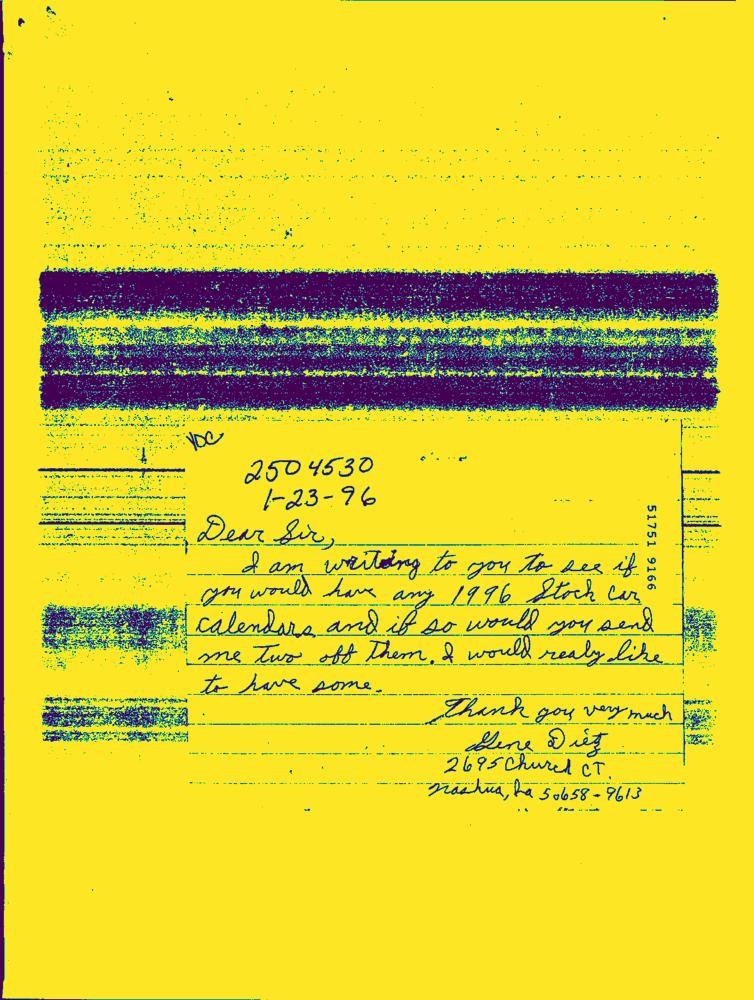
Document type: Hand-Written